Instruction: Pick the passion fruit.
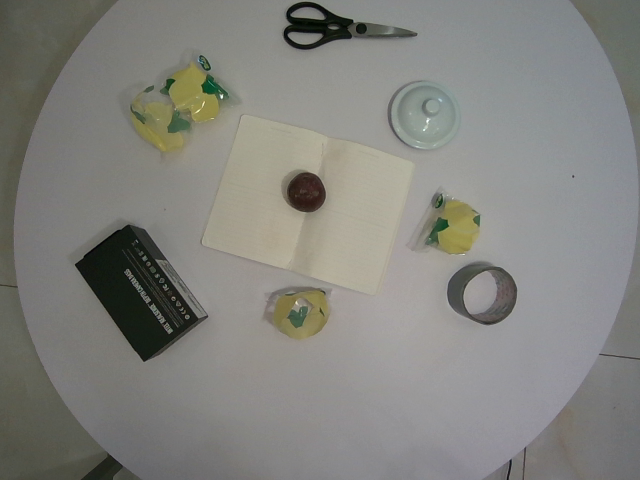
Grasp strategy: vertical